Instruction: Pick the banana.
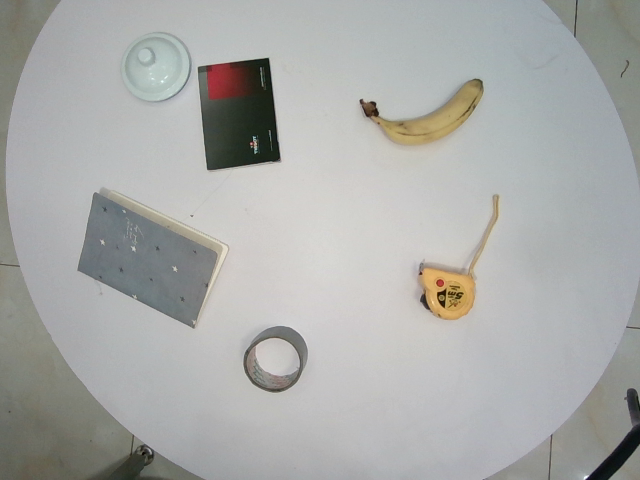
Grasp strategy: vertical